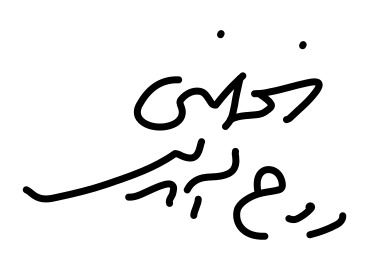
Signature of: ruhollah khomeini